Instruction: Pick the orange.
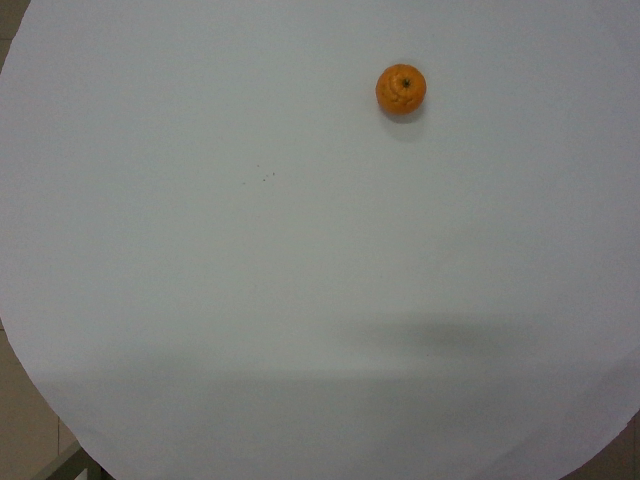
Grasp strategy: vertical